Patient: Female, age 37
A 37-year-old woman with a past medical history of bacterial endocarditis of the pulmonic, mitral, and tricuspid valves due to intravenous drug abuse, with subsequent tricuspid valve replacement and pulmonary embolism presented to our Emergency Department (ED) complaining of generalized myalgias and shortness of breath. She had no history of congenital cardiac disease. Notes in the medical record indicated that she had baseline oxygen deprivation attributed to a historical diagnosis of pulmonary hypertension. In the ED, she was tachypneic, tachycardic, and had persistent oxygen saturations around 88% on room air mandating the need for oxygen via nasal cannula at 2 l/min. Upon physical exam, she was in moderate respiratory distress and diaphoretic. Cardiovascular examination revealed a harsh, blowing holosystolic grade IV/VI murmur noted at the left upper sternal border. The rest of her physical exam was unremarkable. A complete metabolic panel (CMP) showed no abnormalities and a complete blood count (CBC) showed only mild anemia. No arterial blood gases were tested. An electrocardiogram (EKG) demonstrated a right bundle branch block, but no other marked abnormalities. Due to suspicion for pulmonary embolism, a CT scan of the chest was performed. The CT scan was negative for pulmonary embolism, but did reveal an anomalous vein connecting the left brachiocephalic vein to the left superior pulmonary vein [Figures 1 and 2 and Video 1]. The CT study demonstrated intravenously administered contrast passing from the left brachiocephalic vein through the anomalous vessel into the left superior pulmonary vein to the left atrium, indicating a right-to-left shunt via the anomalous vein. The anomalous vein measured 9 mm in maximum diameter. Subsequently, transthoracic and transesophageal echocardiography was performed. This demonstrated dilatation of the right atrium and right ventricle, severe tricuspid valve regurgitation, and elevated right ventricular pressure estimated at 30 mm Hg. The inferior vena cava was dilated without respiratory variation, also consistent with elevated right atrial pressure. A small fistula between the ascending aorta and the right ventricle was also seen likely secondary to endocarditis. In retrospect, this fistula was not visible on CT due to streak artifacts from the previous tricuspid valve prosthesis. Agitated saline injection showed appearance of bubbles in the left atrium from the left superior pulmonary vein, confirming an intrapulmonary right-to-left shunt. MRI of the anomalous vein was also performed to evaluate the flow characteristics [Figure 3]. As the patient was claustrophobic, only a limited evaluation of the anomalous vein could be performed. The study demonstrated monophasic, inferiorly directed flow within the vessel toward the left superior pulmonary vein, with the flow calculated as 20 ml per heartbeat.
Shortly after admission, treatment was started for bacterial endocarditis and subsequent blood cultures were positive for Escherichia coli. Her symptoms were attributed to bacterial endocarditis and right-heart overload secondary to the severe tricuspid valve regurgitation and the small fistula between the aortic root and the right ventricle. Right-to-left shunting through the anomalous pulmonary vessel was also believed to further exacerbate her hypoxia. No interventions were undertaken with regard to the anomalous vessel during the patient's hospital course. The patient left the hospital against medical advice before completion of therapy and was lost to follow-up.
Keywords: computed tomography, levoatriocardinal vein, magnetic resonance imaging, partial anomalous pulmonary venous connection, right-to-left shunt
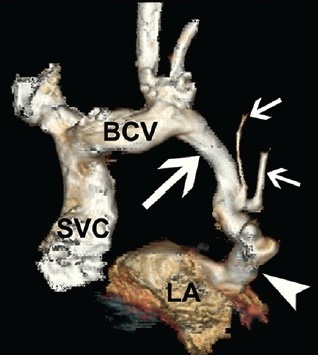
Image caption: 37-year old female who presented with dyspnea and hypoxia with a diagnosis of levoatriocardinal vein. Axial images from contrast-enhanced CT scan of the chest demonstrate the abnormal vessel. (c) Image at the level of the left atrium shows bright undiluted contrast in the left superior pulmonary vein (arrow) draining into the left atrium (LA). Thus, the inferiorly directed flow through the anomalous vein produces an extracardiac right-to-left shunt.